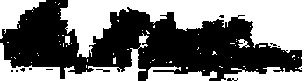
Signature of: george p mclean